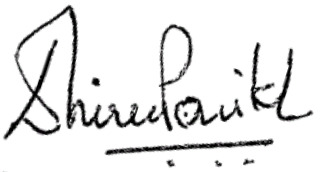
Signature of: dhiru parikh